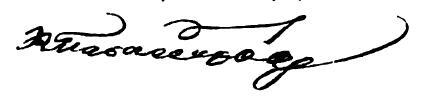
Signature of: petros paparrigopoulos